Question: What might the diagnosis be?
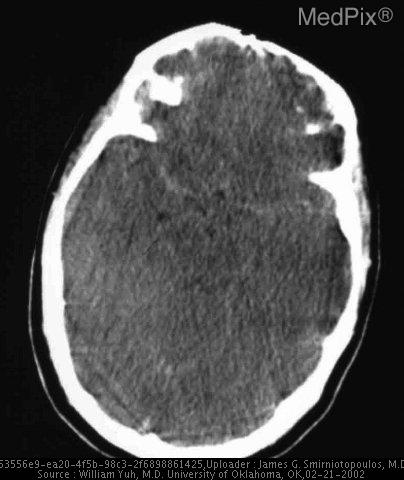
Answer: The possible diagnosis includes •  Subarachnoid hemorrhage
•  Diffuse cerebral edema
•  Hyperemic brain swelling.